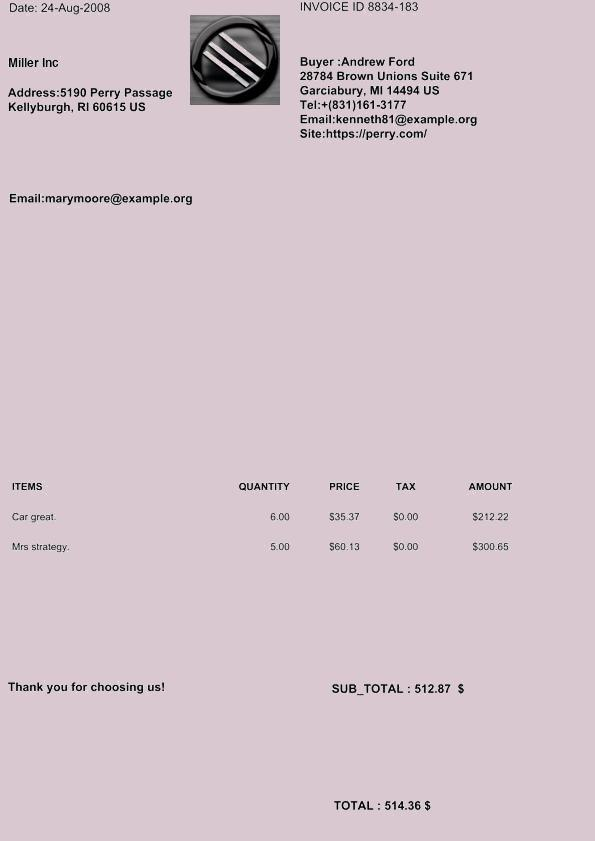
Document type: Invoice